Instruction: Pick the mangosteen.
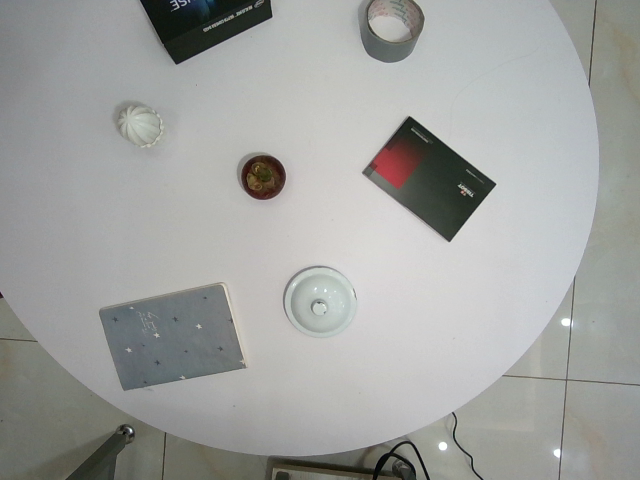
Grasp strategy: vertical